Question: What is the potential diagnosis?
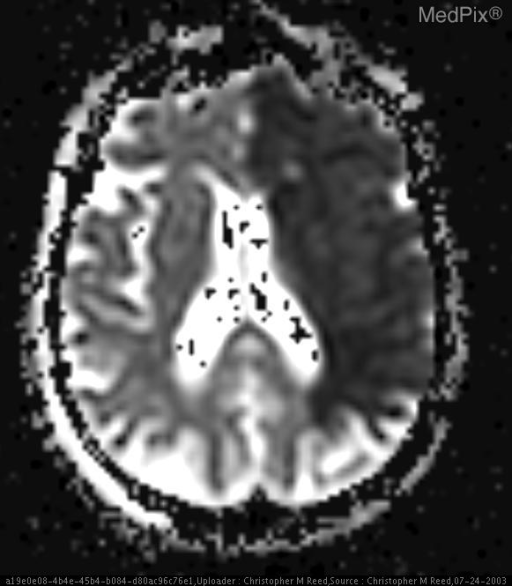
Answer: The possible diagnosis includes Left Internal Carotid Artery Occlusion.